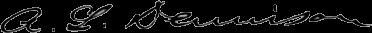
Signature of: aaron lufkin dennison